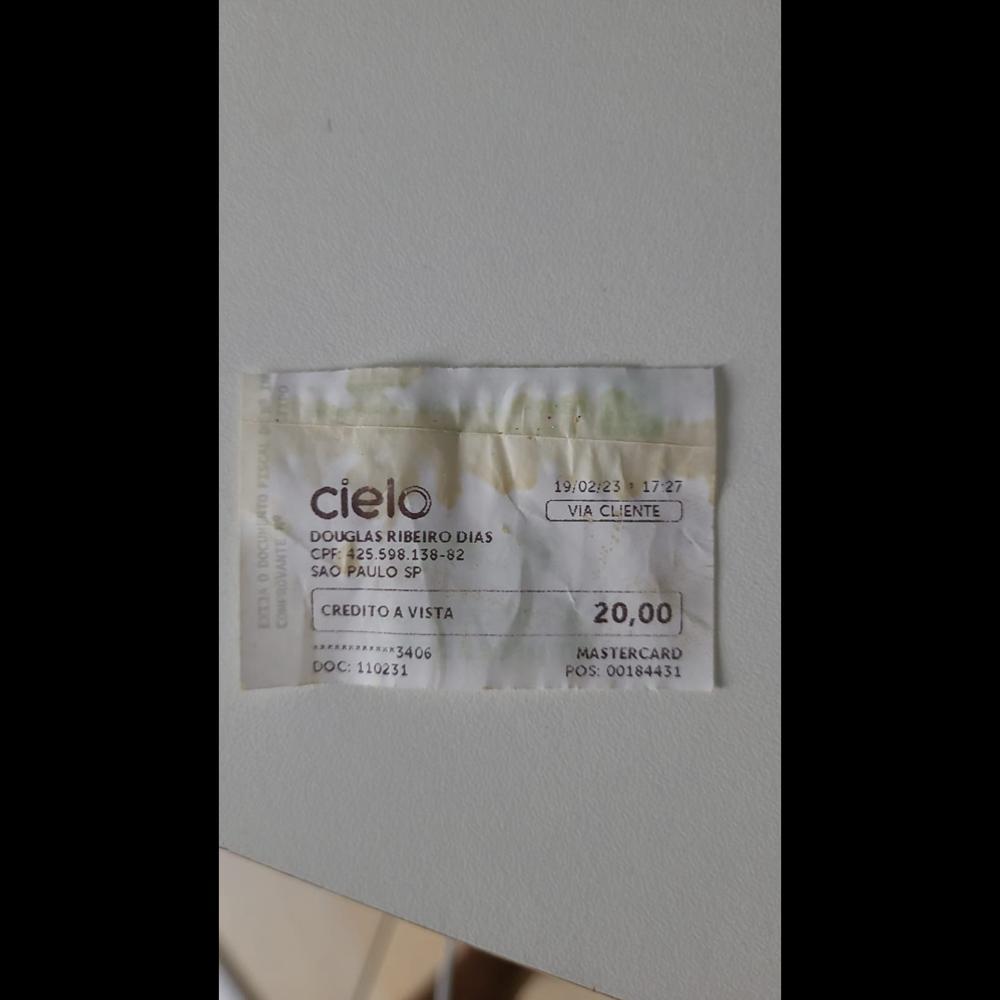
19/02/2311727 VIA CLIENTE cielo DOUGLAS RIBEIRO DIAS CPF: 25.598.138-82 SAO PAULO SP CREDITO A VISTA DOC: 110231 20,00 MASTERCARD POS: 00184431 3406